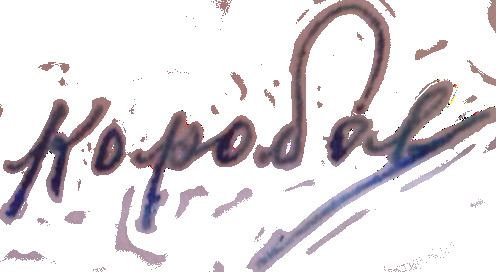
Signature of: q12113076